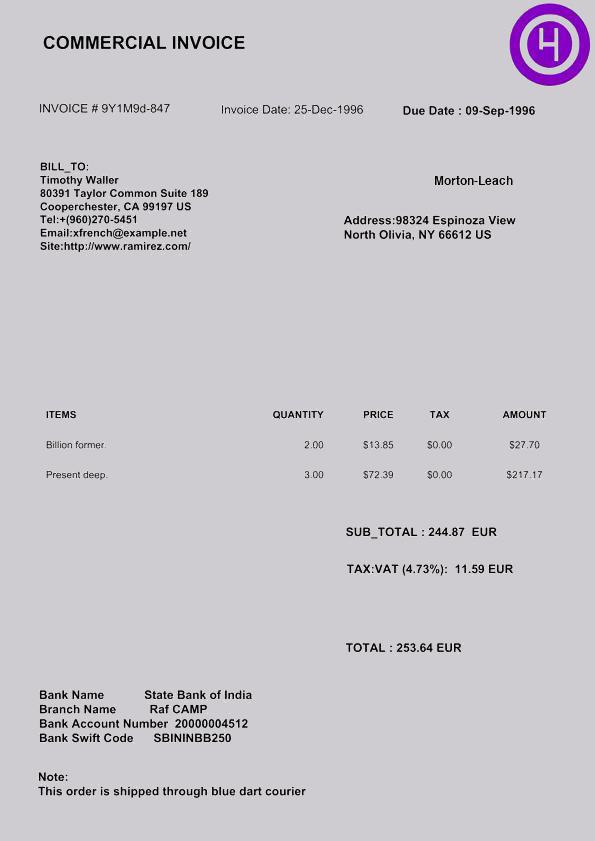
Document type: Invoice